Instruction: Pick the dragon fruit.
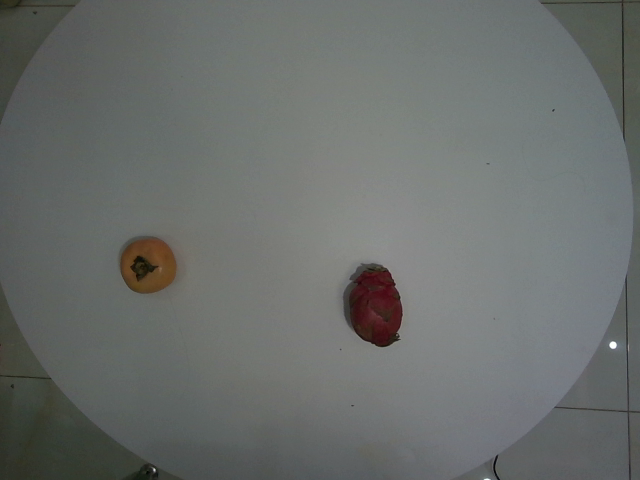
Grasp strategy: vertical